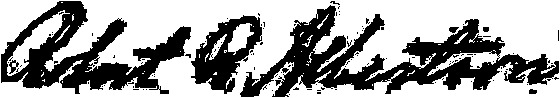
Signature of: r b albertson